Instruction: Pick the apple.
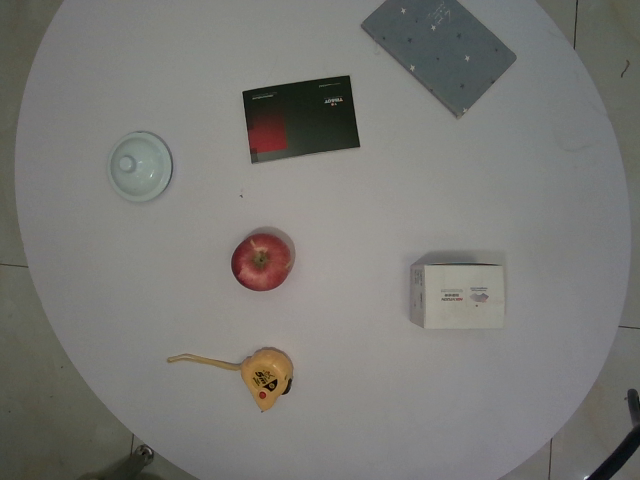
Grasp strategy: vertical